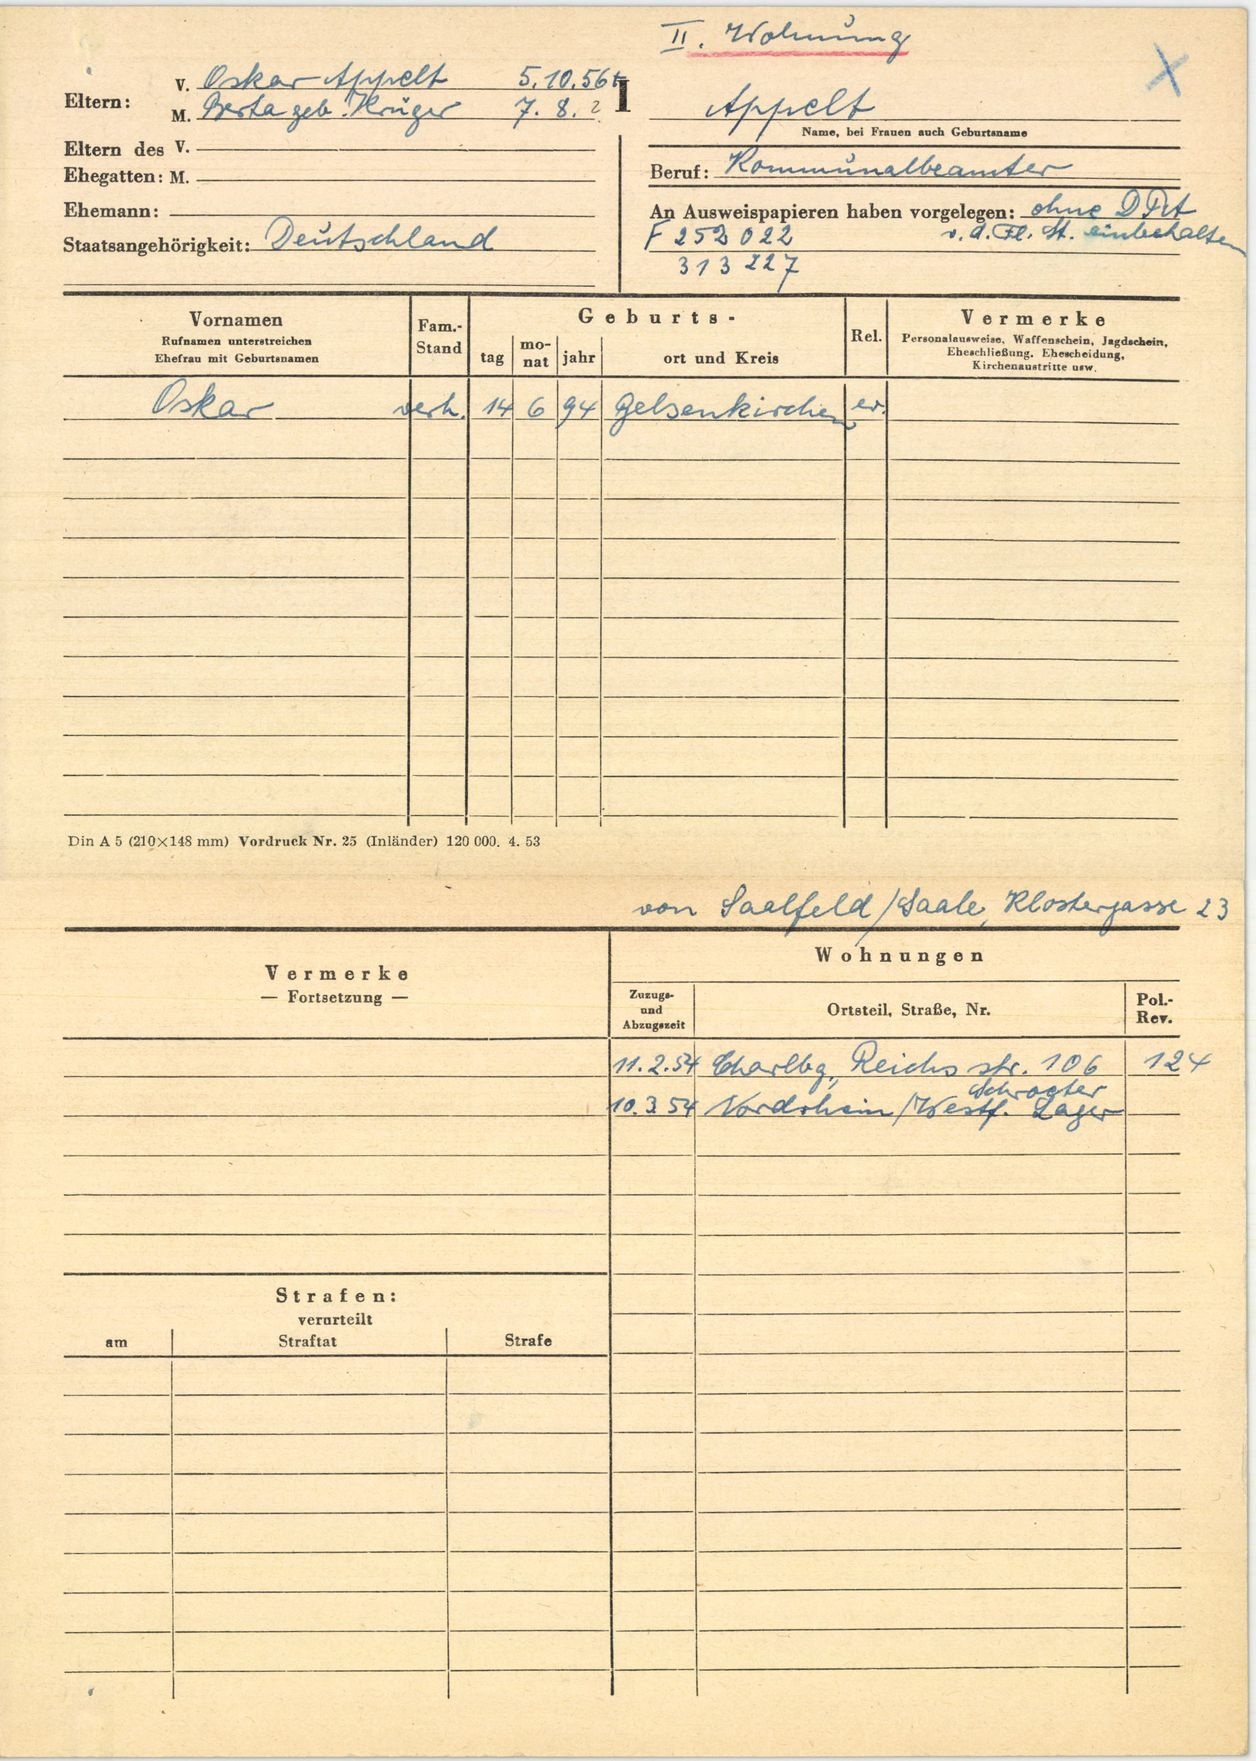
Appelt